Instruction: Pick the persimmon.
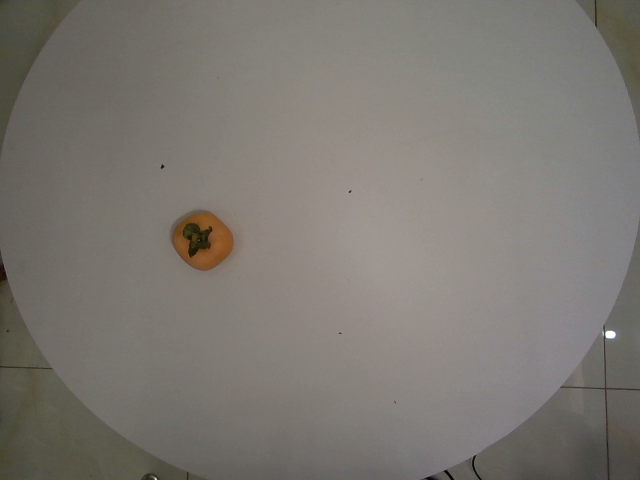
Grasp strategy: vertical